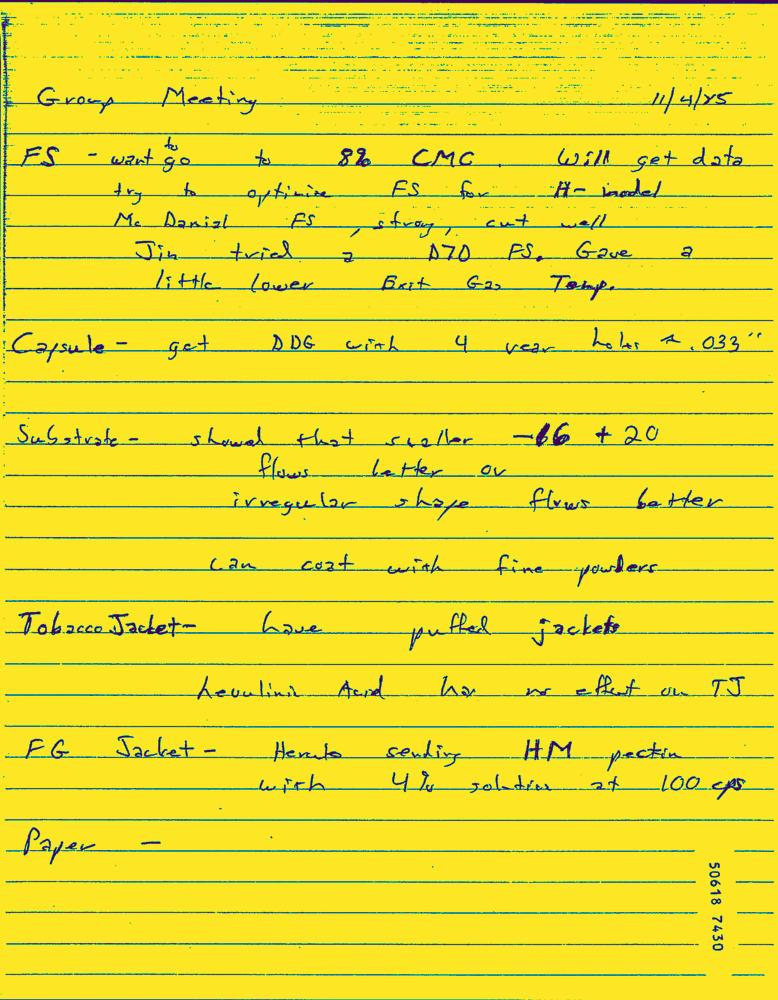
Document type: Hand-Written